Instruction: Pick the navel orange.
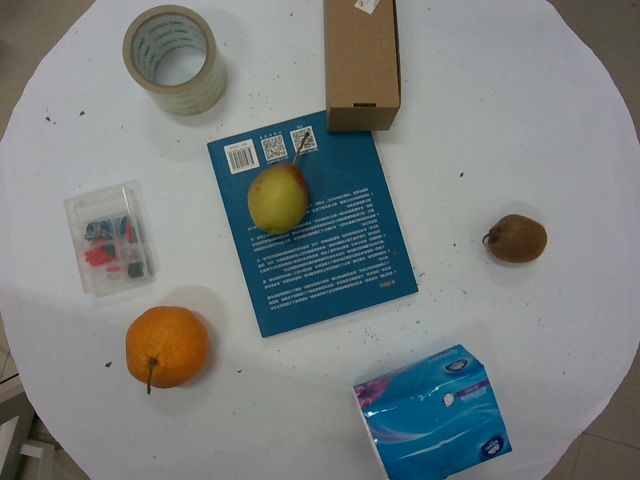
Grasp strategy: vertical